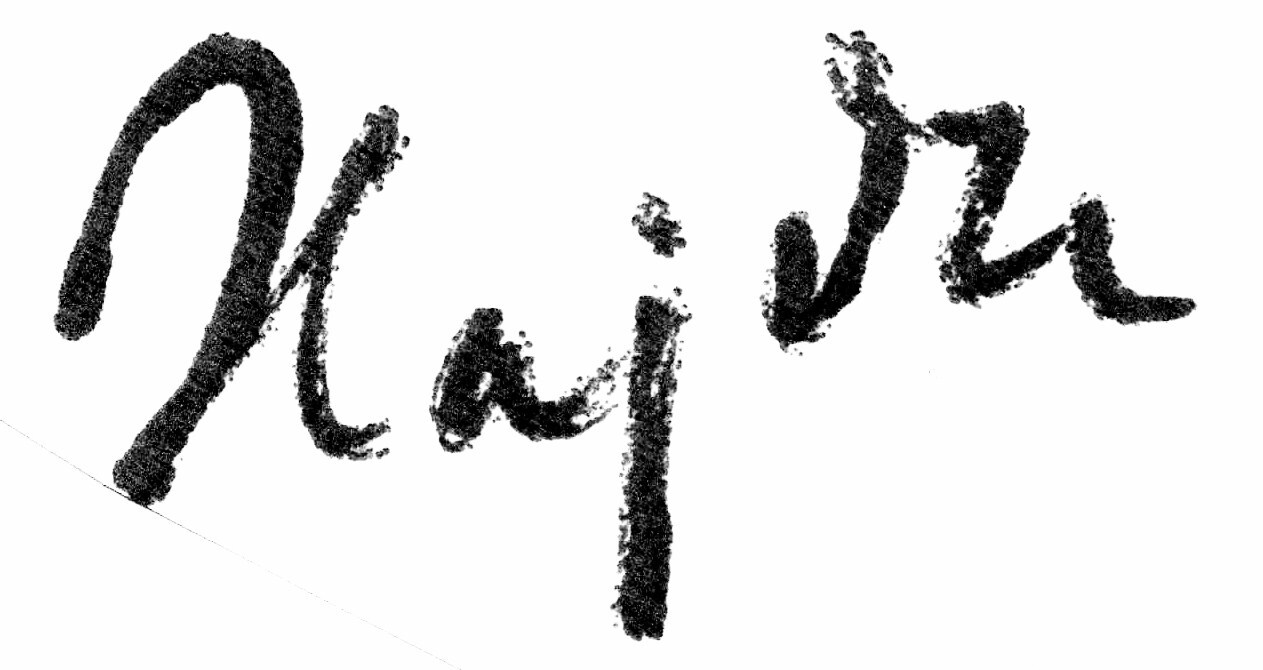
Signature of: étienne hajdú